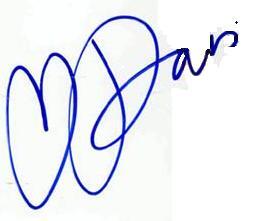
Signature of: paris hilton